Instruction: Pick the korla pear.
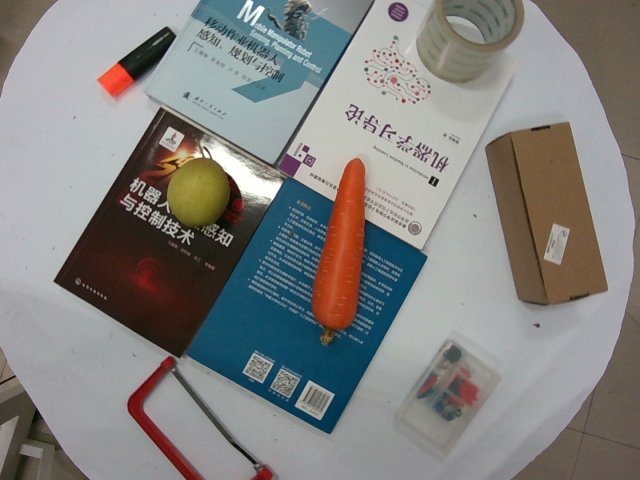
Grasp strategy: vertical